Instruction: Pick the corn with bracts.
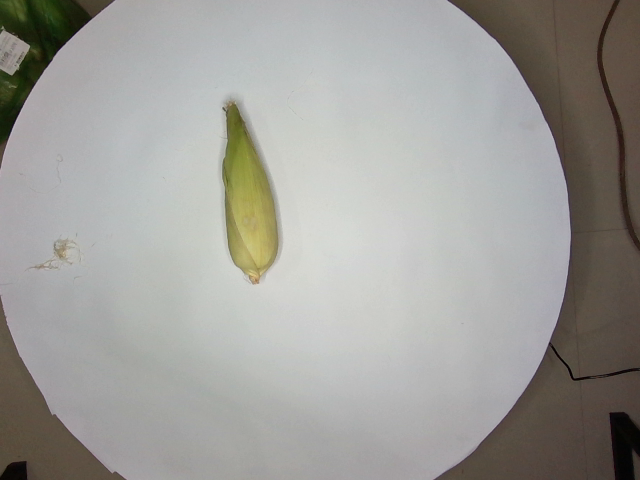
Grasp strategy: vertical